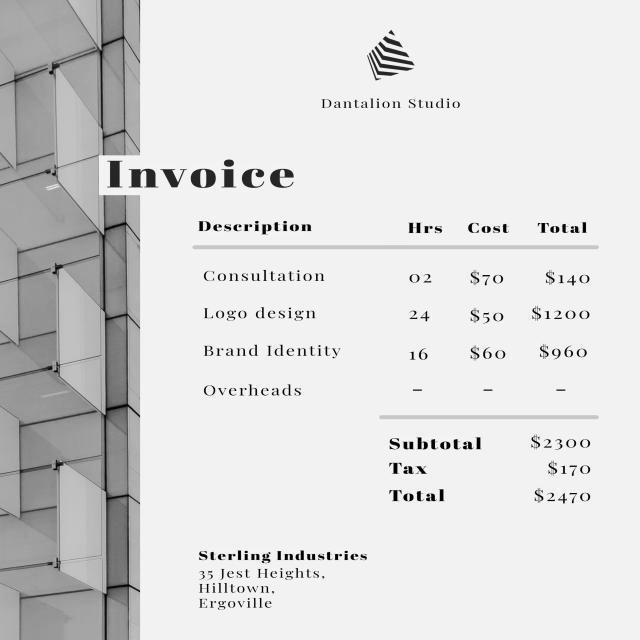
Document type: Invoice